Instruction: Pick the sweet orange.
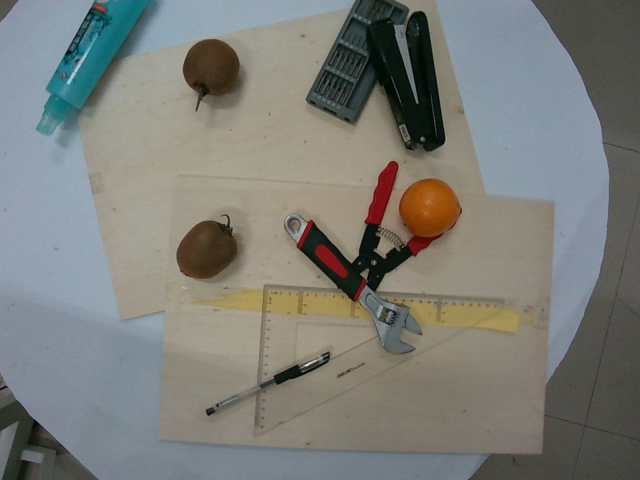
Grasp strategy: vertical